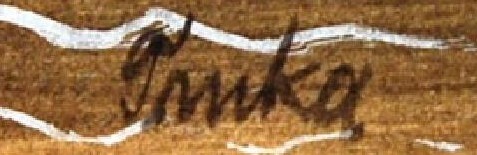
Signature of: jiří trnka